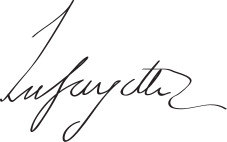
Signature of: gilbert du motier marquis de lafayette